Question: What type of tax is indicated in the document, personal property or real estate?
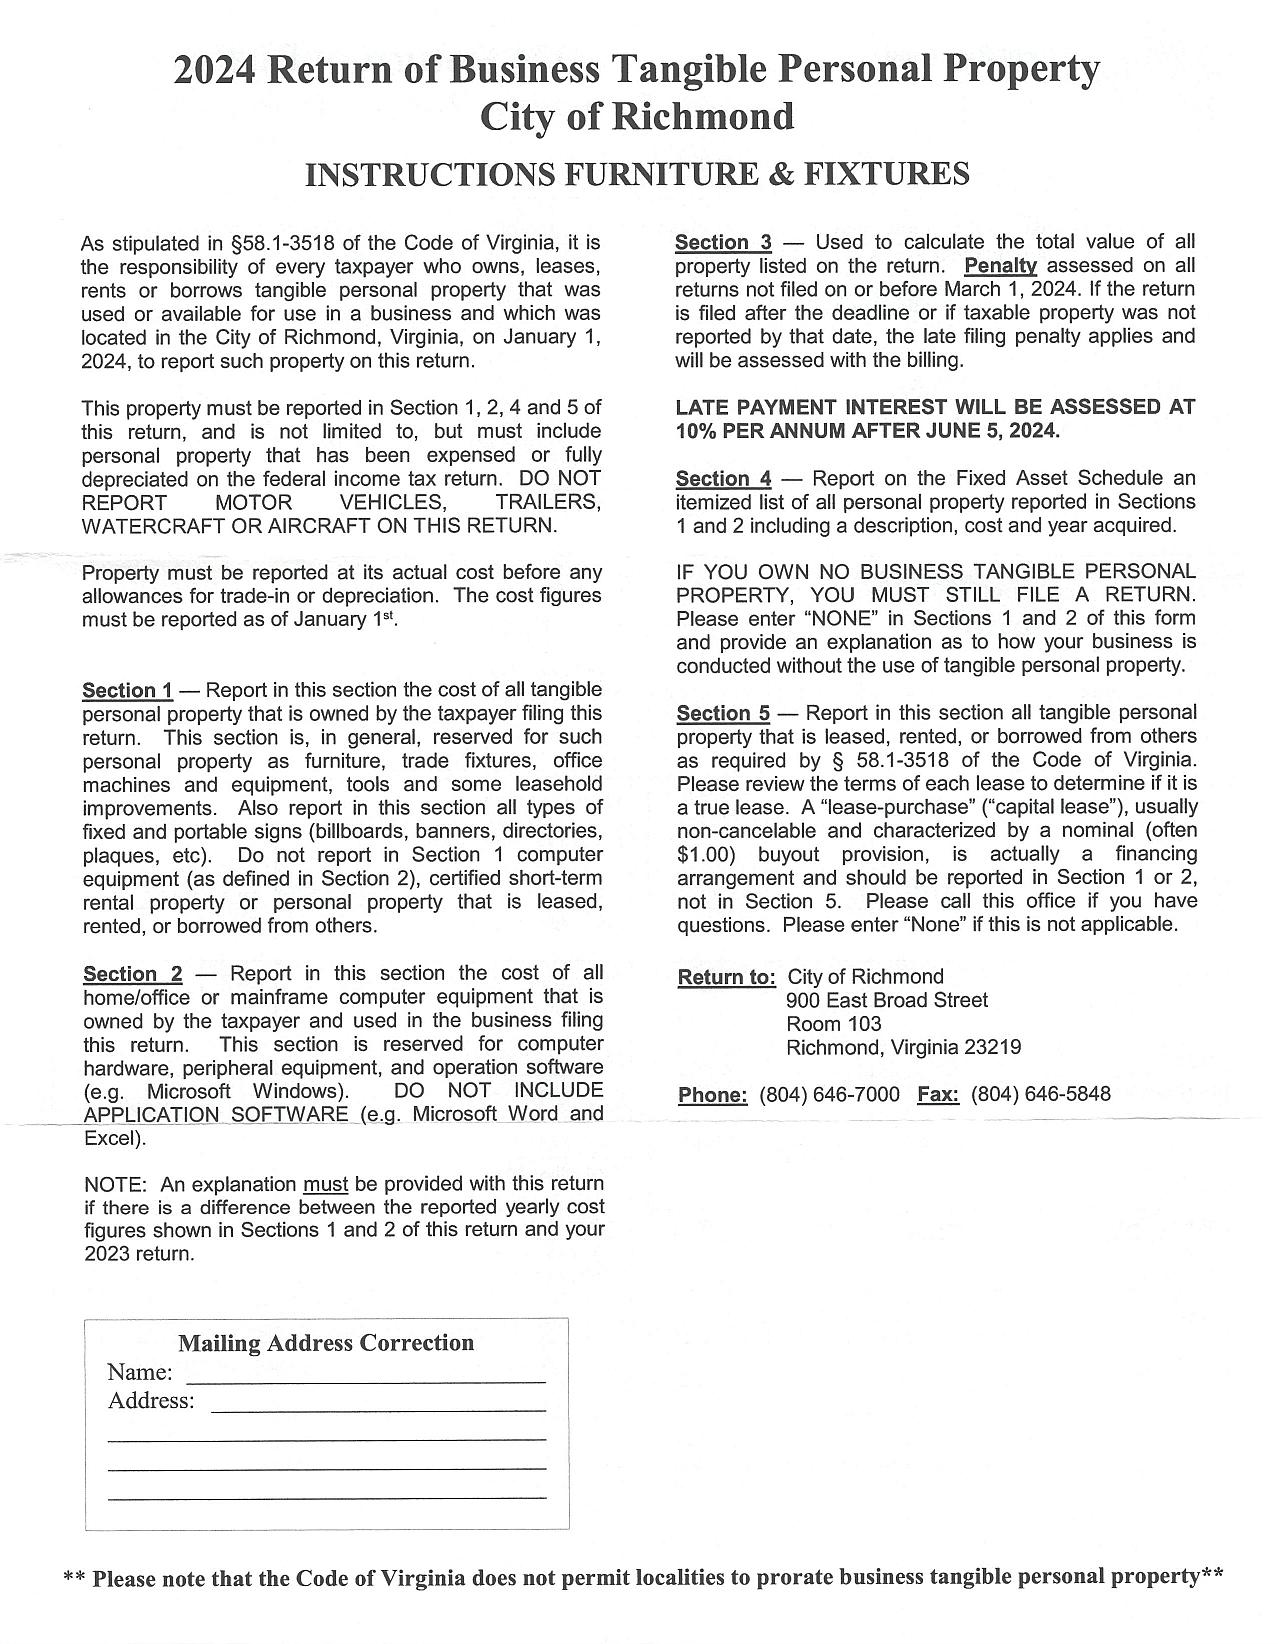
Answer: "Business Tangible Personal Property Tax"